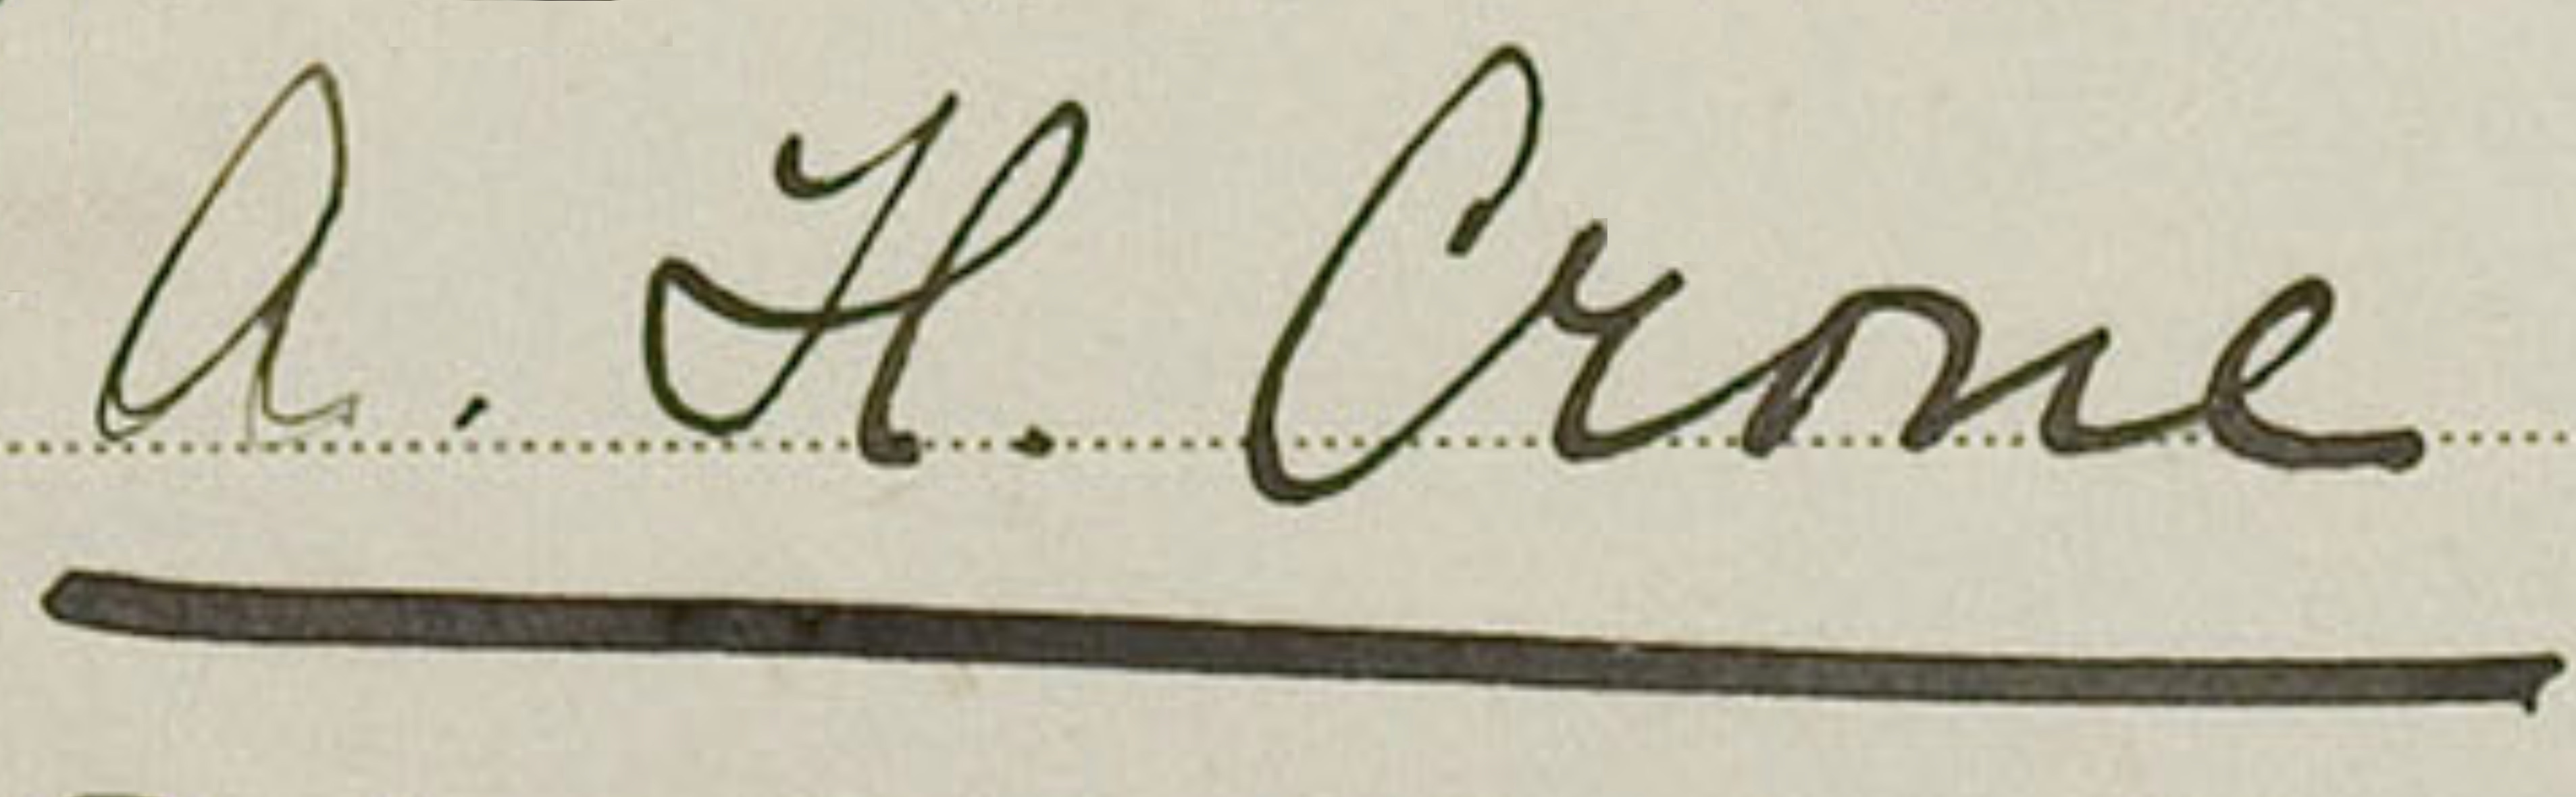
Signature of: ada helena crone